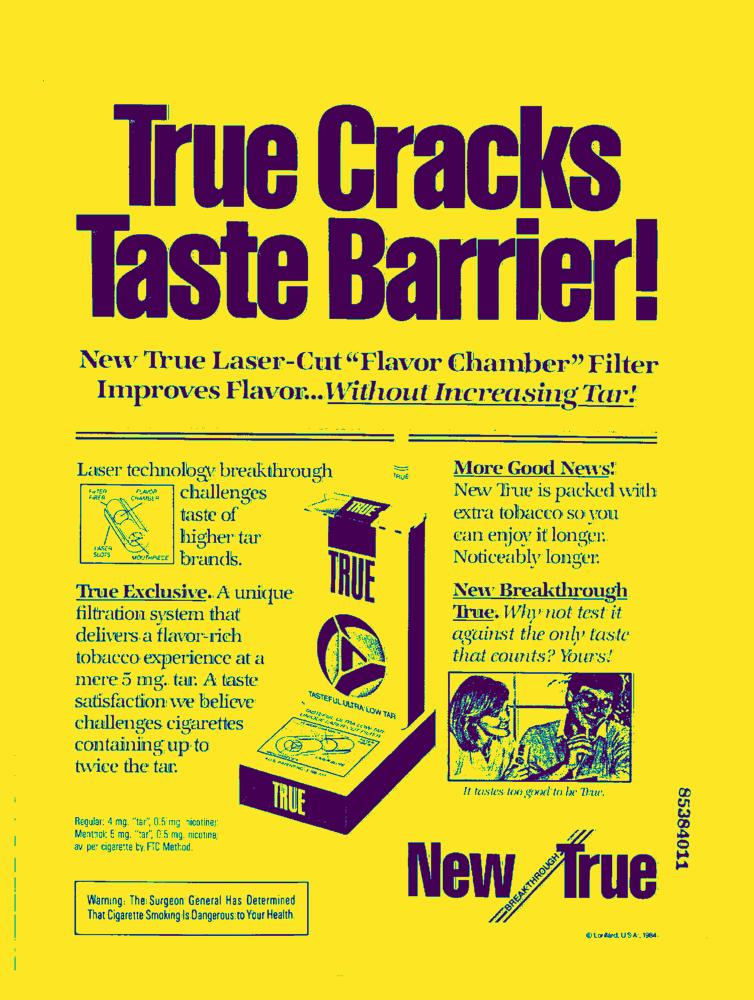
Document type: AD